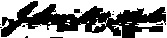
Signature of: john mcneil